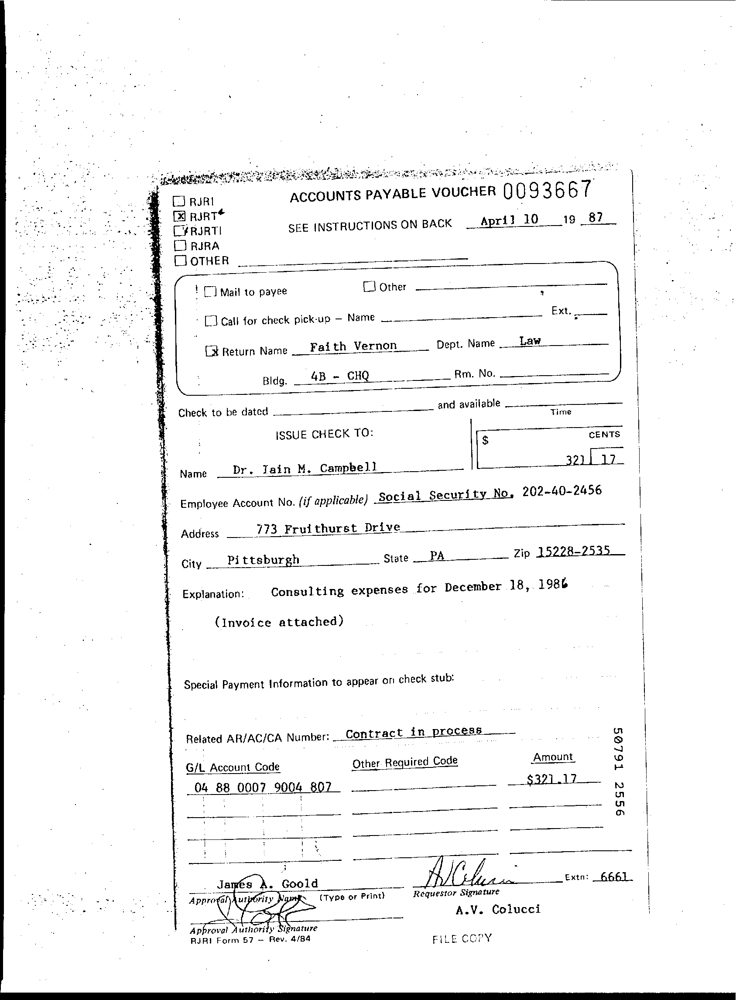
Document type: Invoice